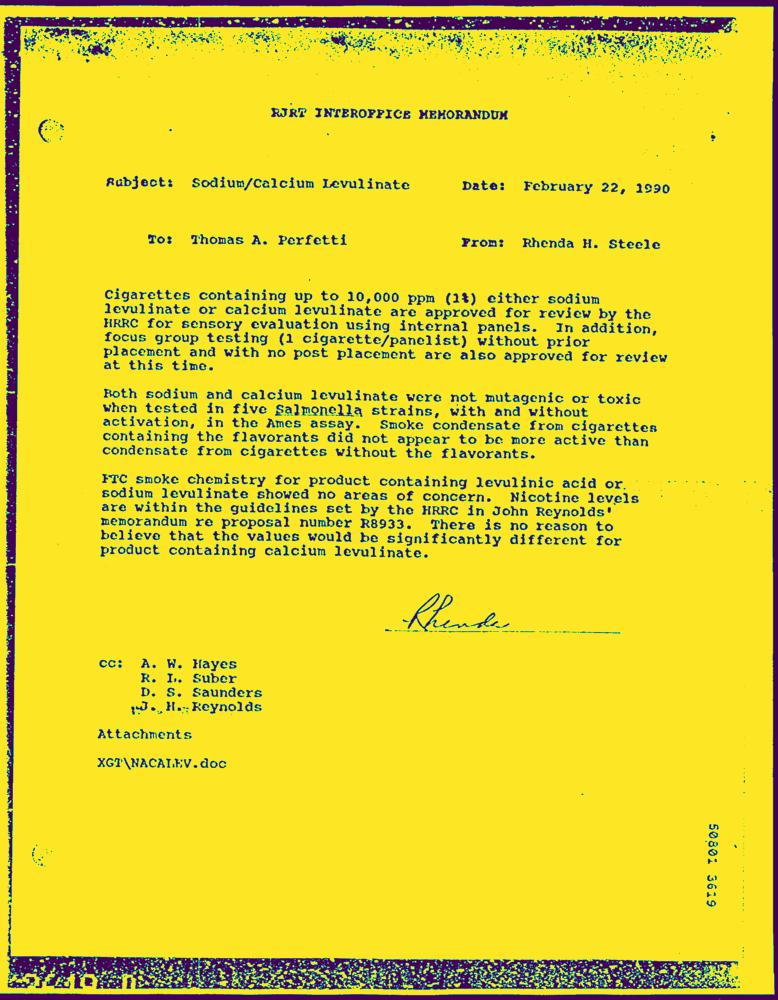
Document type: Letter-Doc